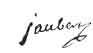
Signature of: françois jaubert